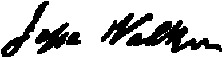
Signature of: jesse walker